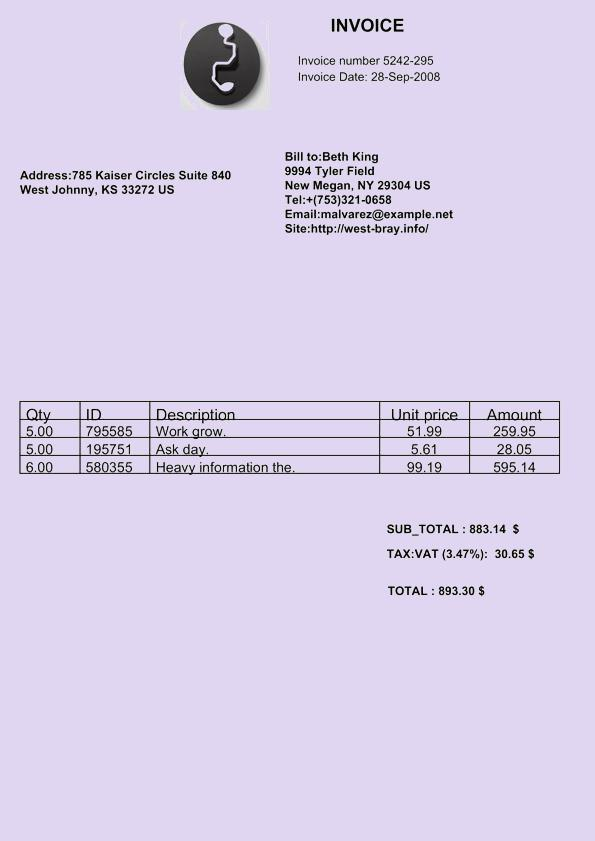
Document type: Invoice